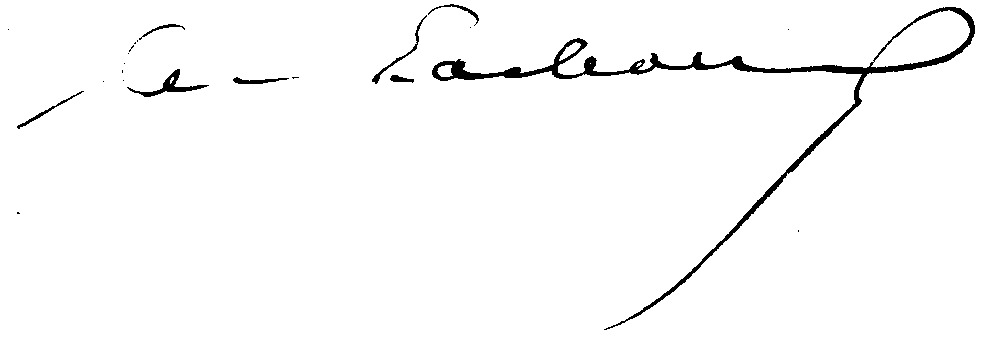
Signature of: charles lachaud